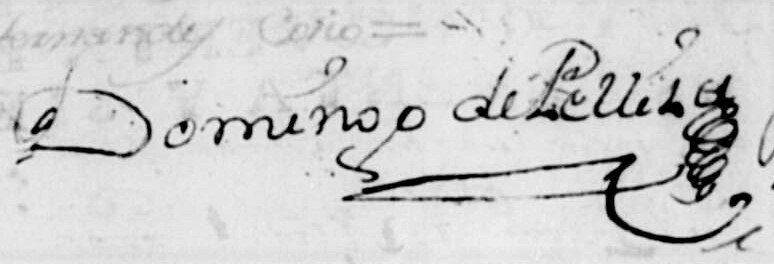
Signature of: domingo pelliza